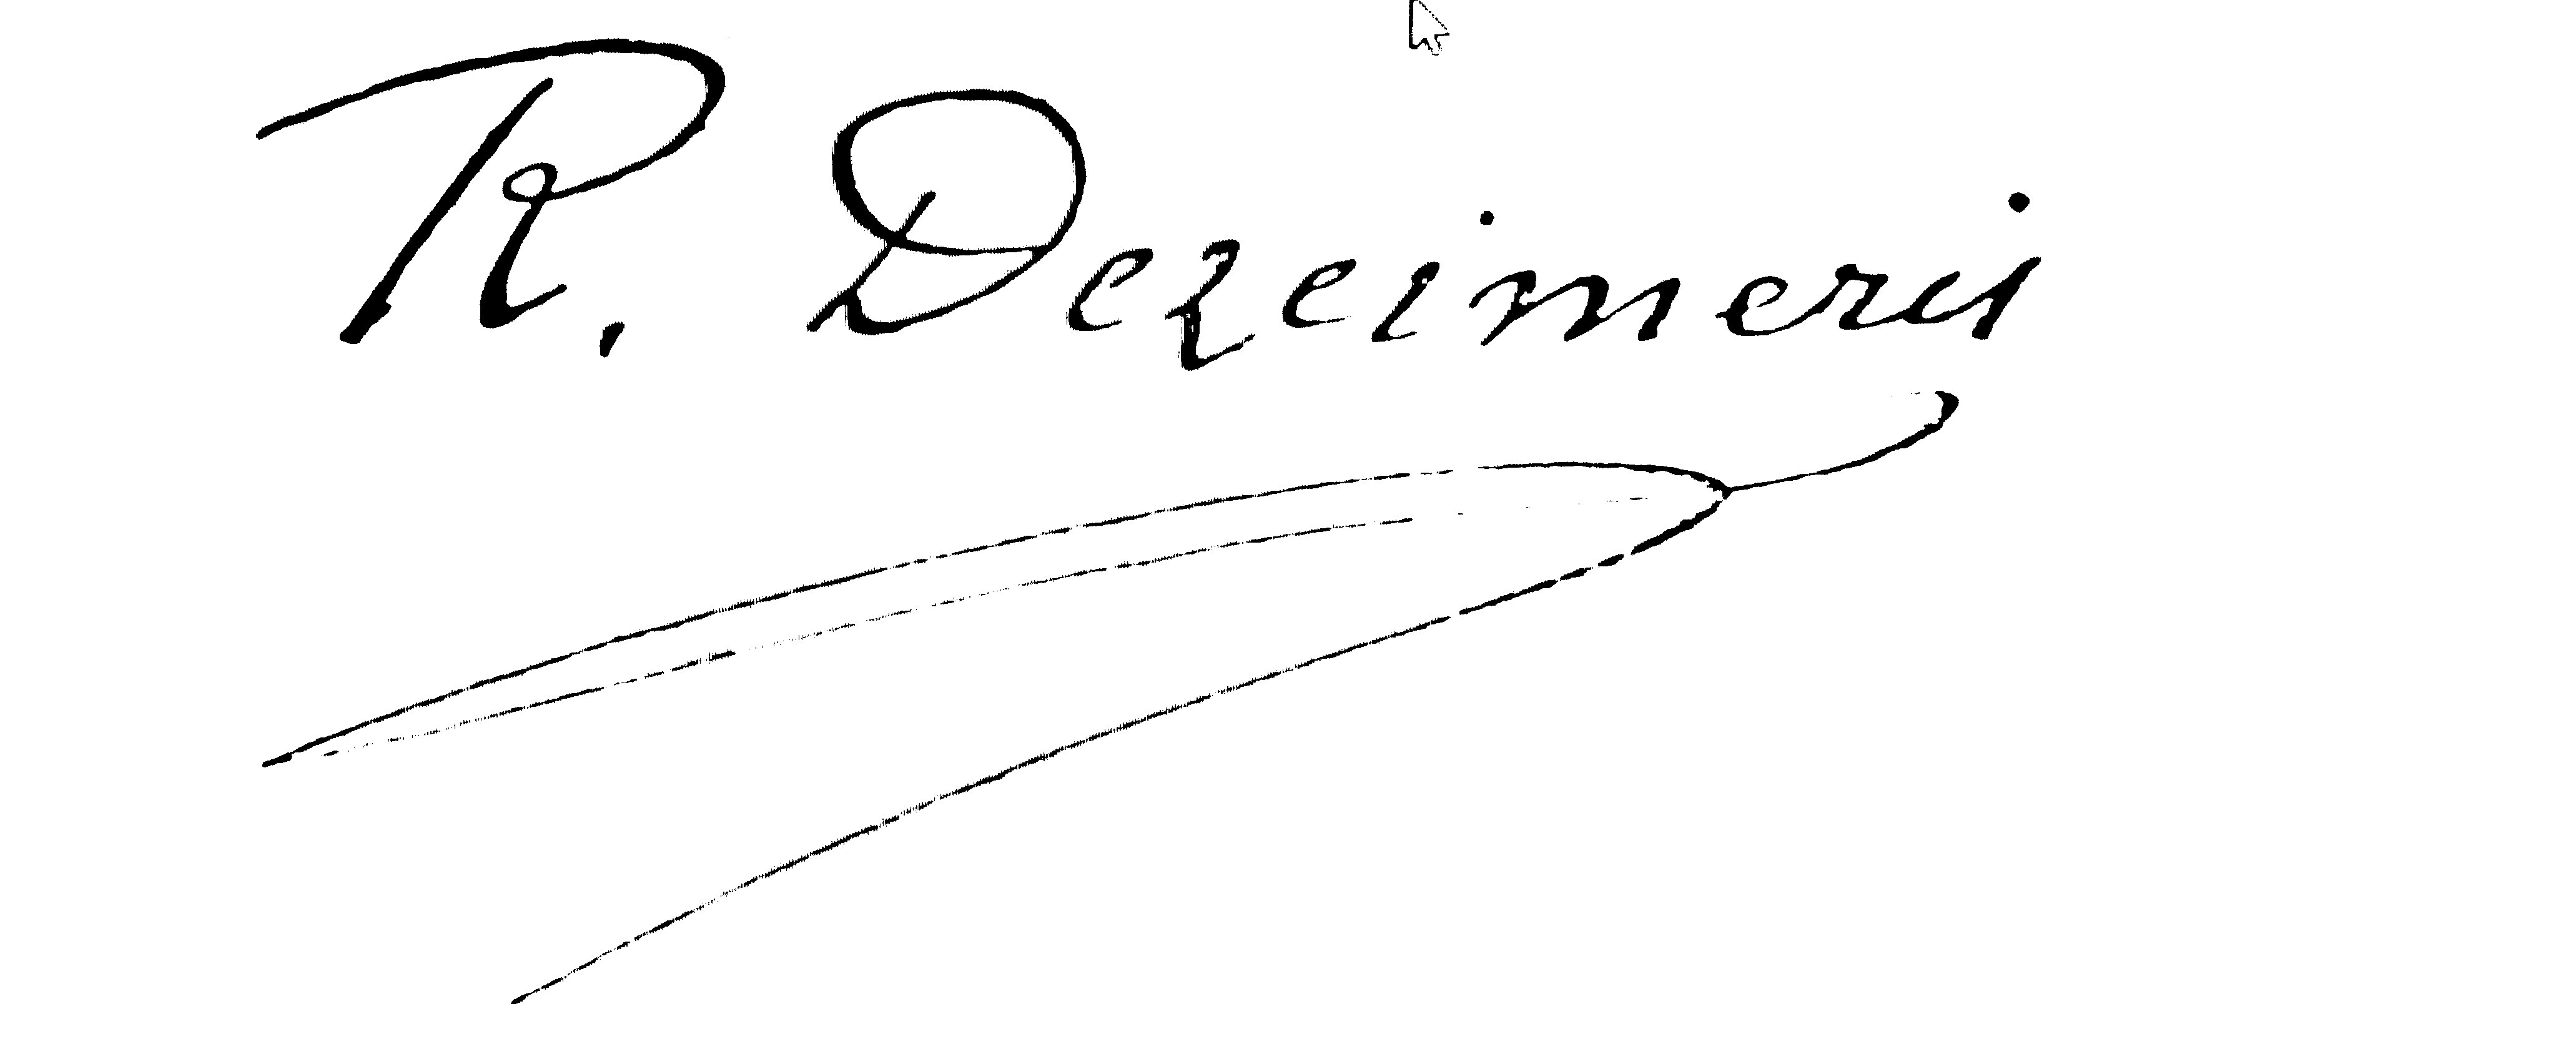
Signature of: reinhold dezeimeris